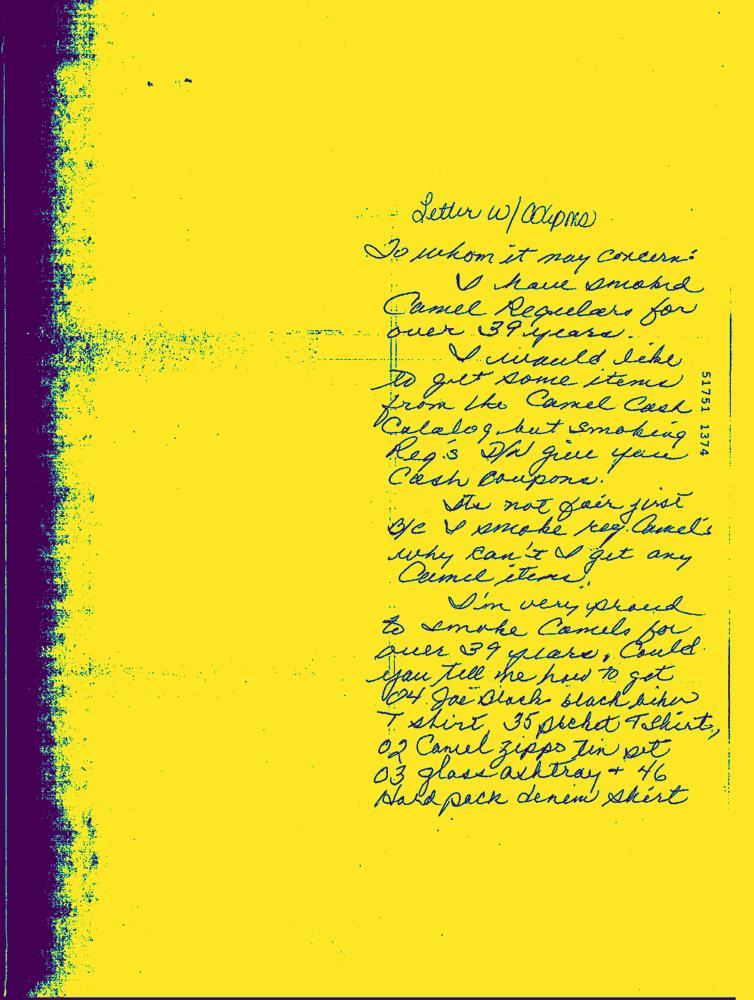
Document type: Hand-Written